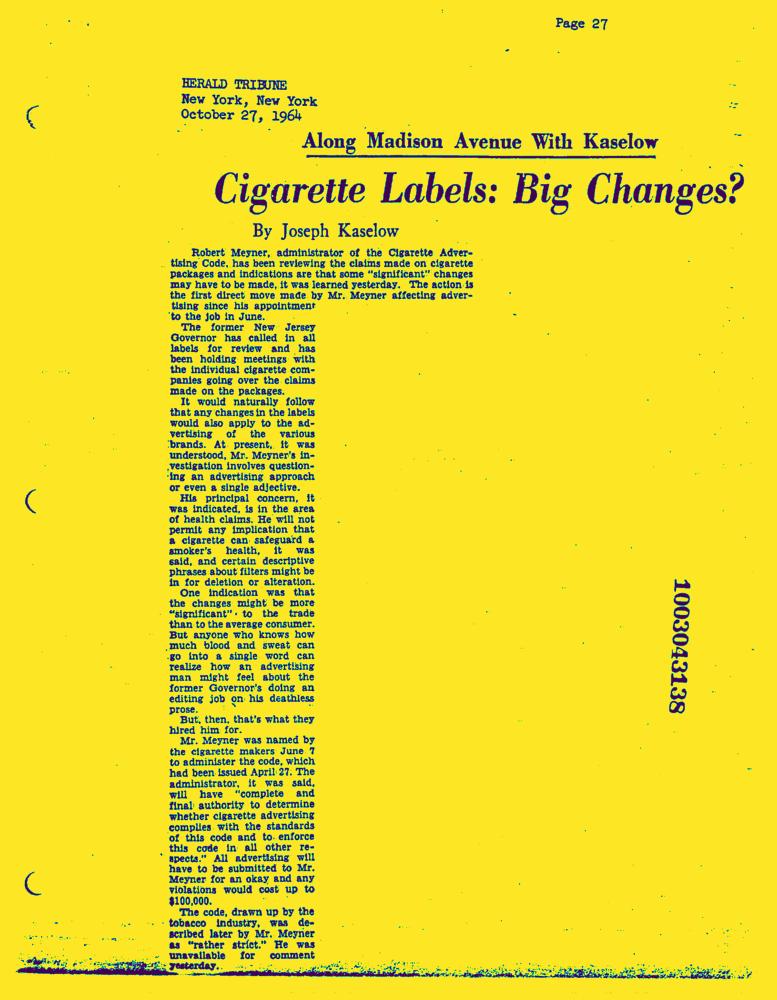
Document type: News-Article